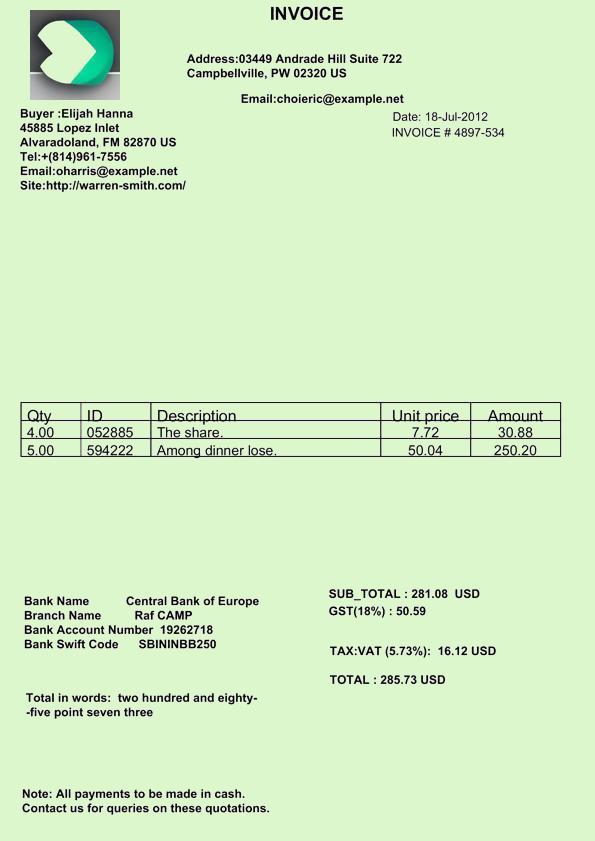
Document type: Invoice